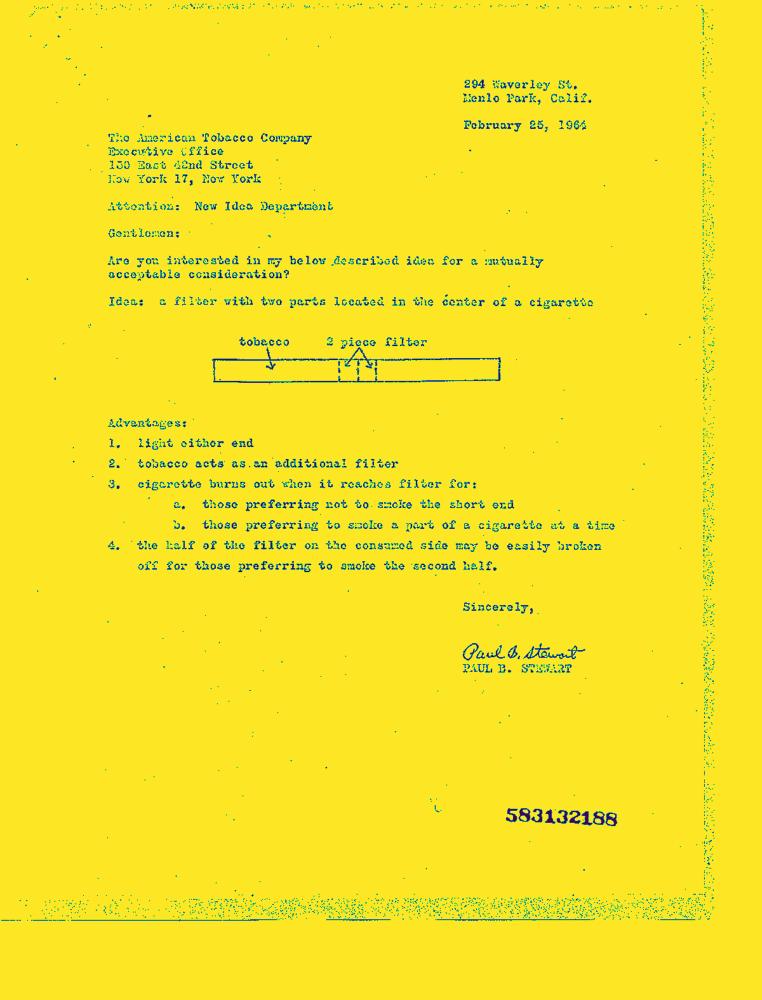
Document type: Letter-Doc